Question: What is the potential diagnosis?
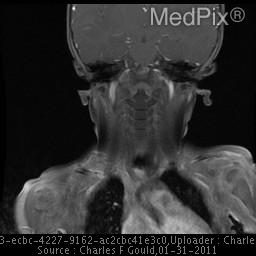
Answer: The possible diagnosis includes •  Capillary (Infantile) Hemangioma
•  Venous Malformation
•  Sarcoma (Rhabdomyosarcoma, Extraosseous Ewings, Undifferentiated Sarcoma)
•  Plexiform Neurofibroma
•  Arteriovenous Malformation.